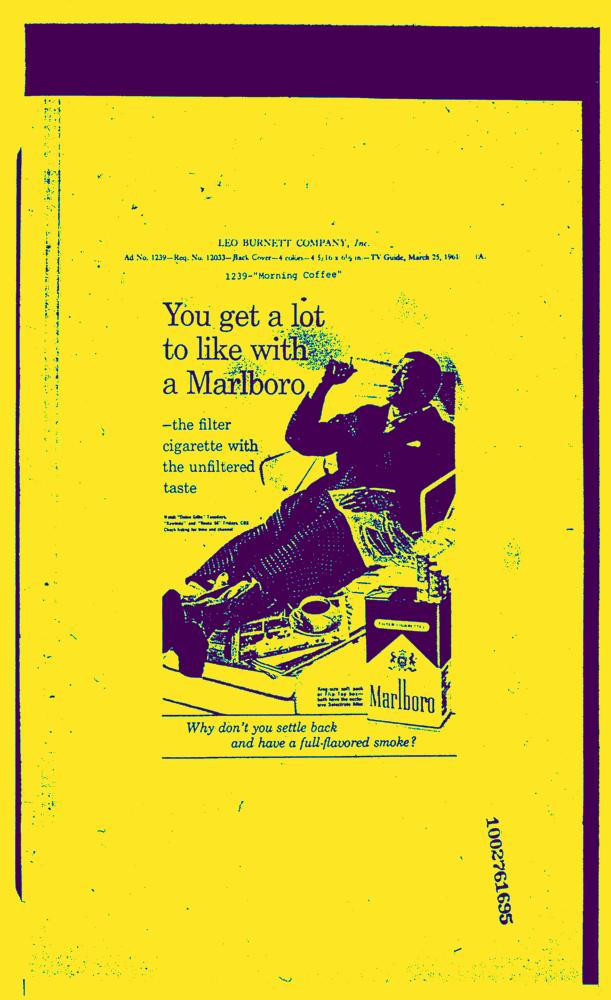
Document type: AD